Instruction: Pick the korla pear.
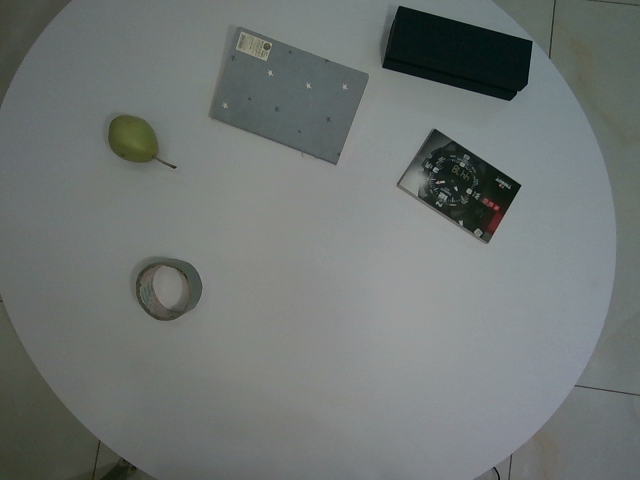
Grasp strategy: vertical